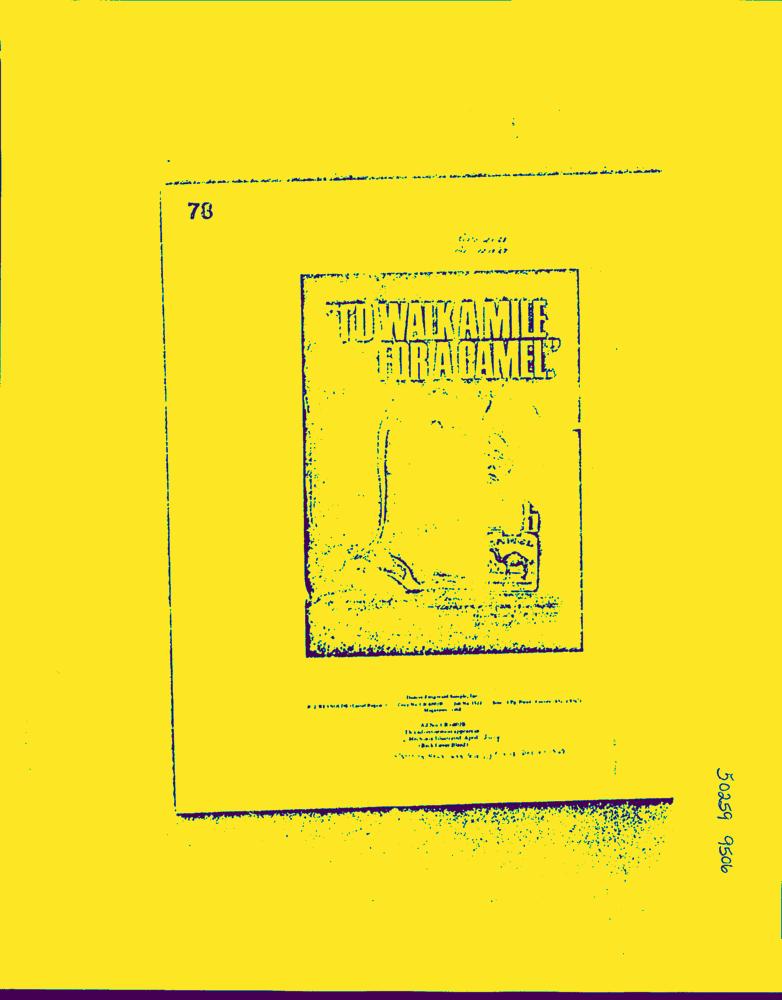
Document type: AD